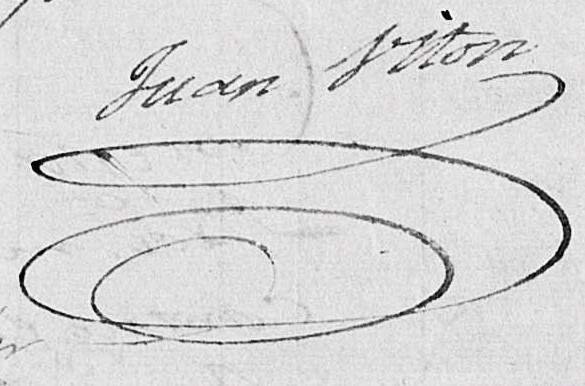
Signature of: juan bautista vitón